Question: What do the imaging results show?
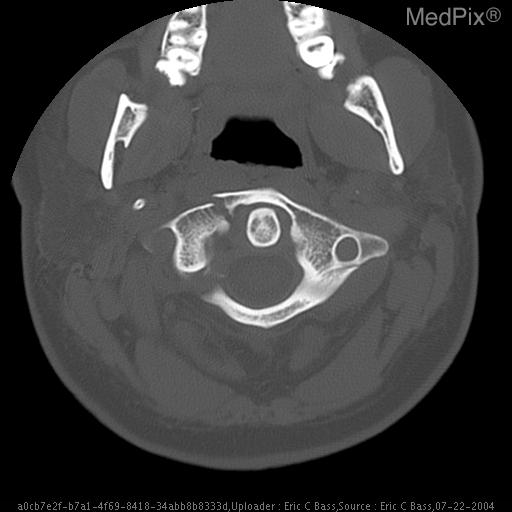
Answer: The imaging shows Selected axial CT images in bone window show multiple fractures of C1 including bilateral anteriolateral fractures with no displacement of left lateral mass and moderate displacement of the right lateral mass best visualized on the coronal reformatted images.  There is also a comminuted fracture in the right posteriolateral portion of the c1 ring with a small, triangular fragment abutting, but not compromising the thecal sac. Selected axial CT images in bone window..